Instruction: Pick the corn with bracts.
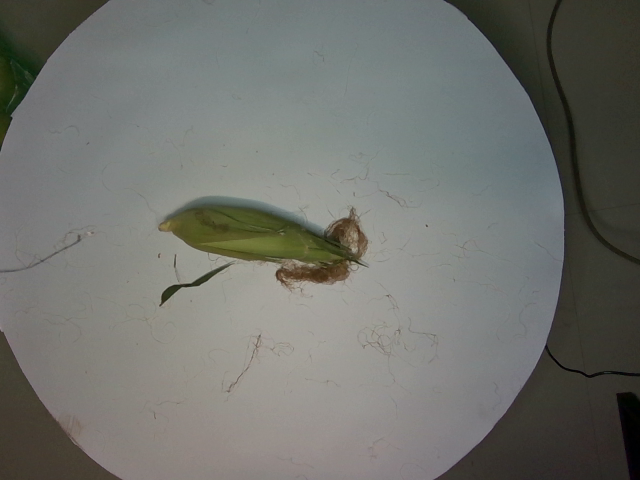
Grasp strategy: vertical